Question: What are the imaging findings?
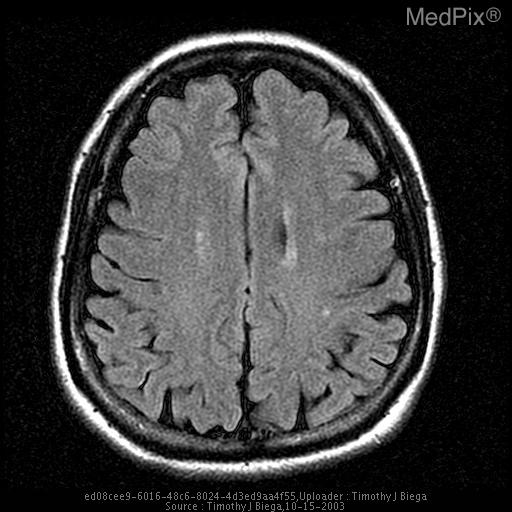
Answer: The imaging shows Axial FLAIR images demonstrate multiple punctate foci of signal abnormality in the deep white matter.  Axial and coronal diffusion images demonstrate a single focus of high signal within the left medulla consistent with recent infarct. Axial Flair image demonstrates multiple punctate foci of high signal within the deep white matter which most likely represent small vessel ischemic change..